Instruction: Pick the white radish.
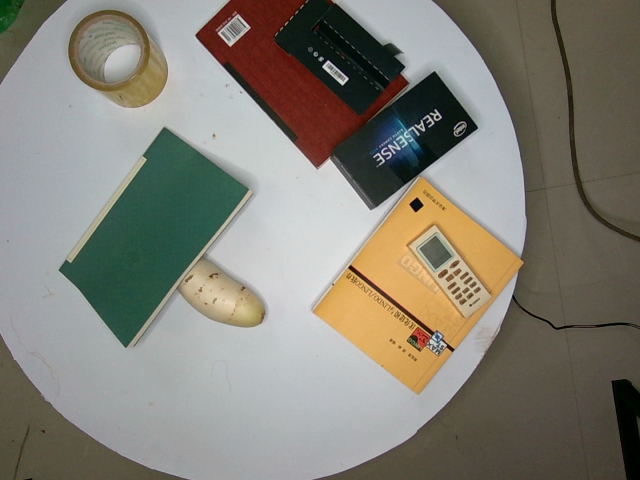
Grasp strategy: vertical